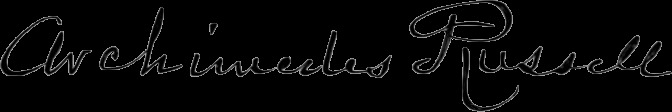
Signature of: archimedes russell